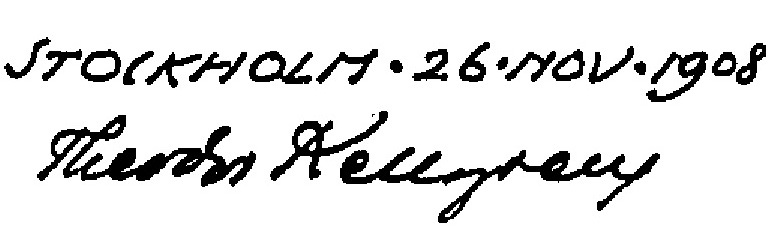
Signature of: theodor kellgren